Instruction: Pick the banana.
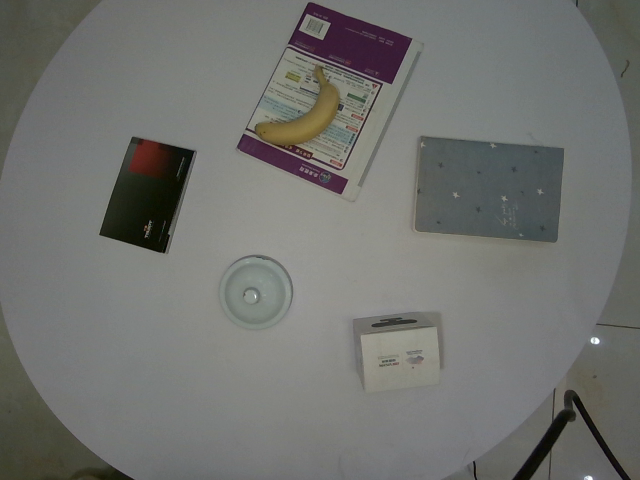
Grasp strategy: vertical